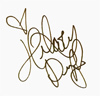
Signature of: hilary duff